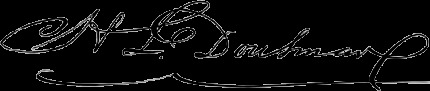
Signature of: hercules l dousman